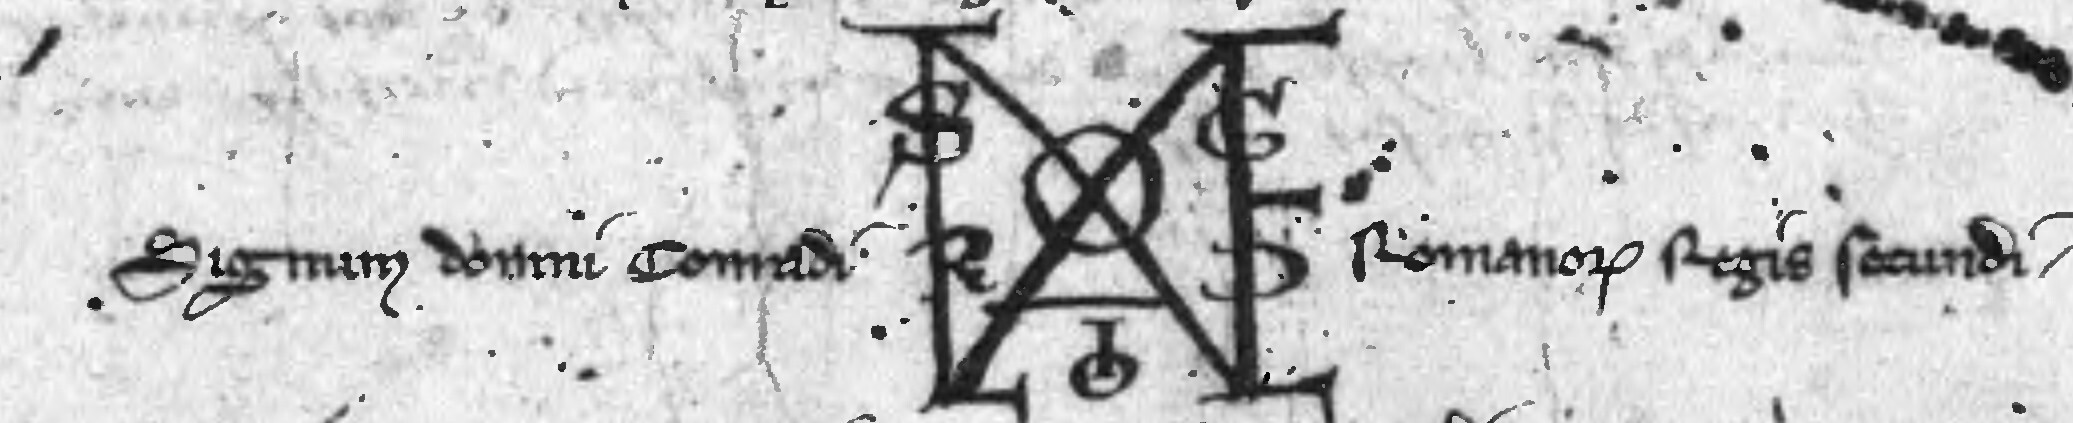
Signature of: conrad ii